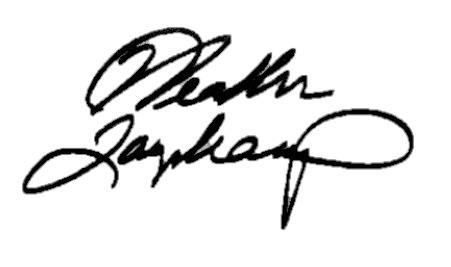
Signature of: heather langenkamp